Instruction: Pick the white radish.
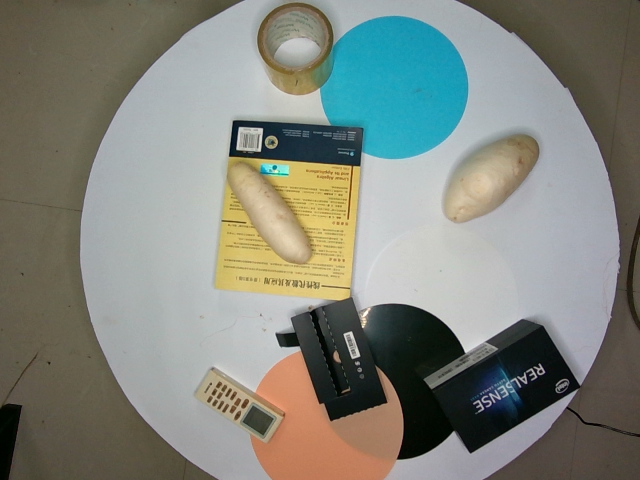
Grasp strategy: vertical